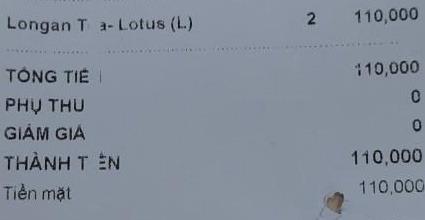
<table>
<tr>
<td>Longan Tea- Lotus (L.)</td>
<td>2</td>
<td>110,000</td>
</tr>
</table>

TỔNG TIỀN 110,000
PHỤ THU 0
GIẢM GIÁ 0
THÀNH TIỀN 110,000
Tiền mặt 110,000